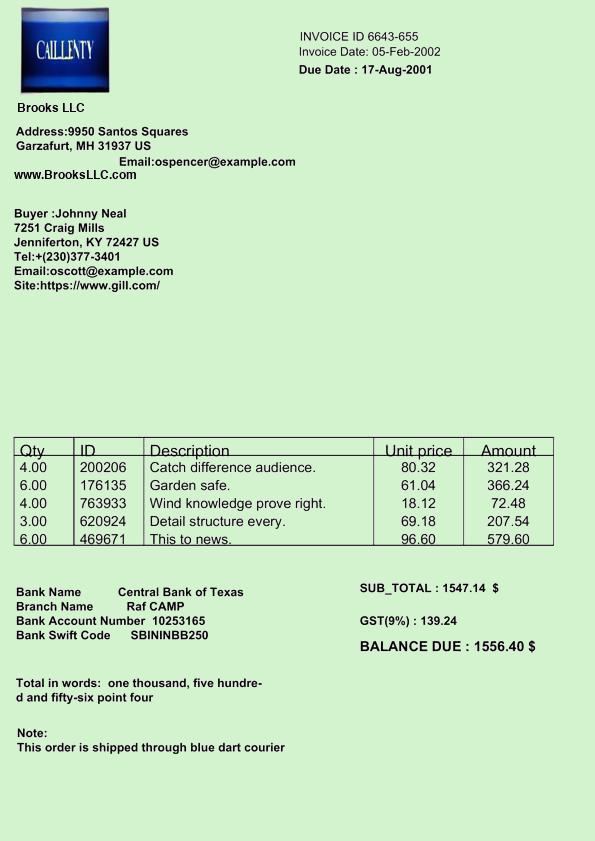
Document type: Invoice